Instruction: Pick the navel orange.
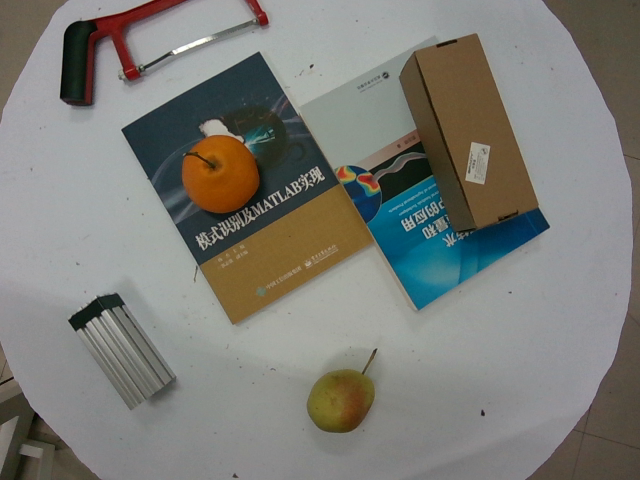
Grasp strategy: vertical